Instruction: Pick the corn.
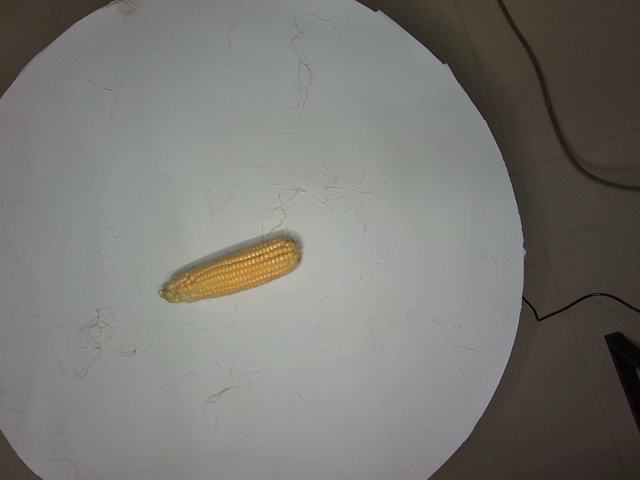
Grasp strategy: vertical